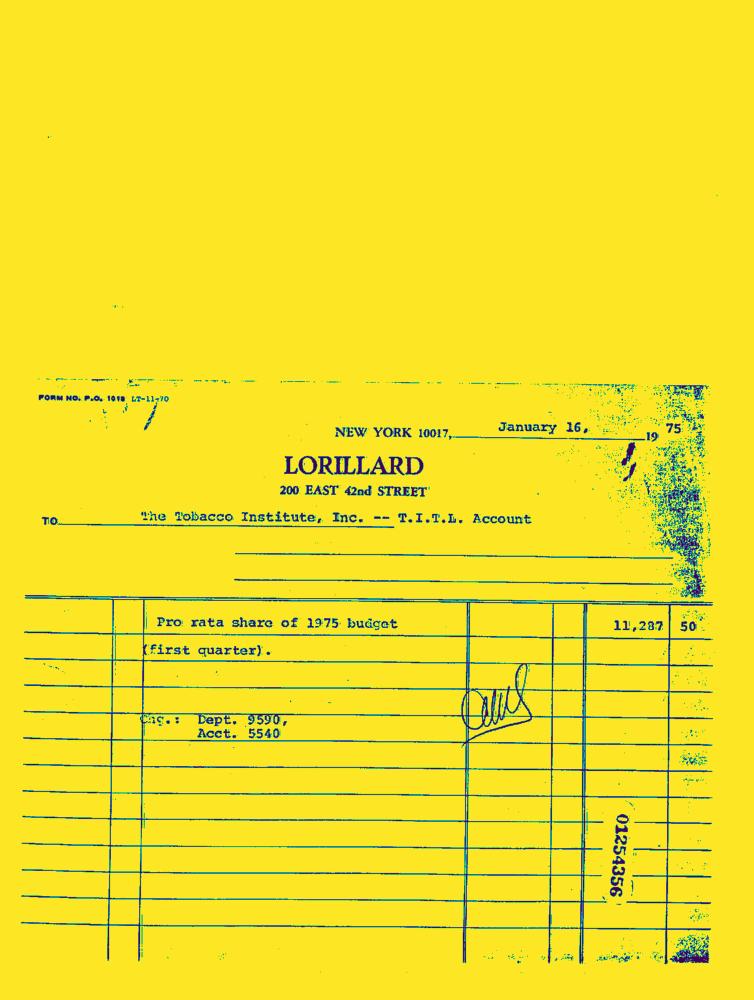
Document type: Invoice-Doc